Question: How is the history relevant to the case?
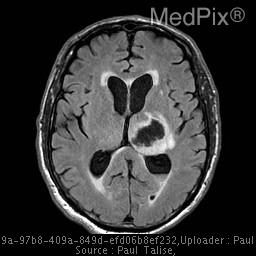
Answer: The patient's history of 75 y.o. man with CAD and chronic HTN presents with sudden onset right-sided weakness and sensory deficit. is key in understanding the case.